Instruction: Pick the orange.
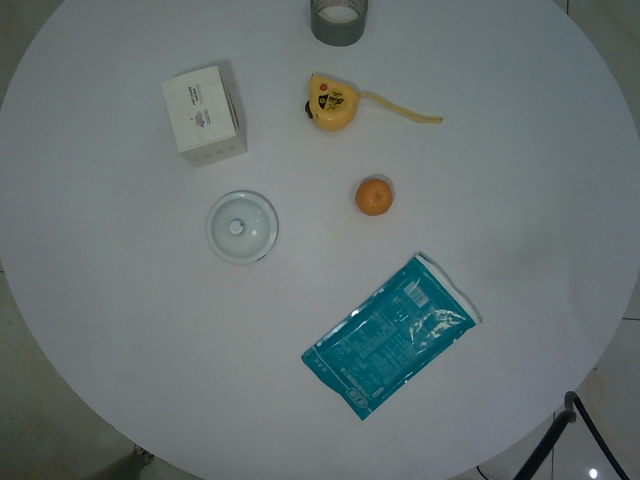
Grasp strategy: vertical